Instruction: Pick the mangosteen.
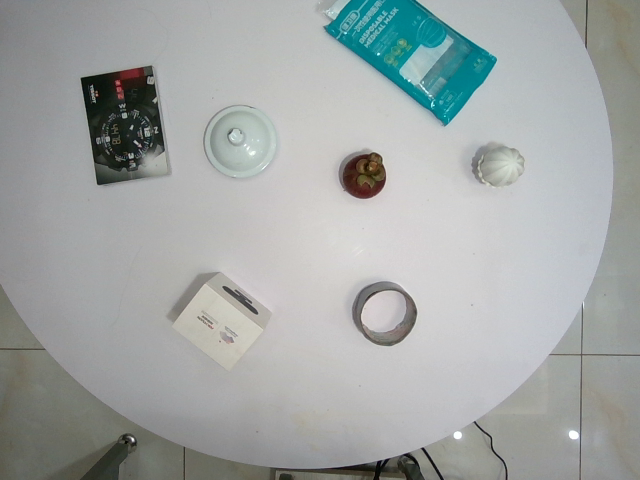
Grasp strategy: vertical